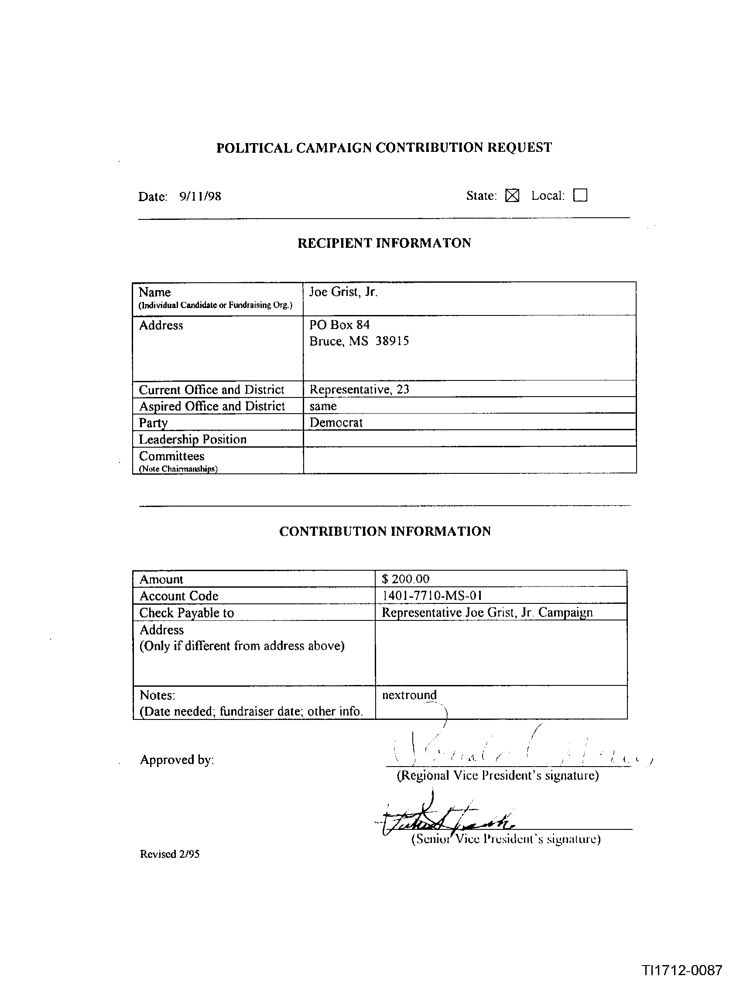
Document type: Invoice